Extract the amount written in words, the amount in digits, the name of the payee, the date on the cheque, and the bank's name from the image.
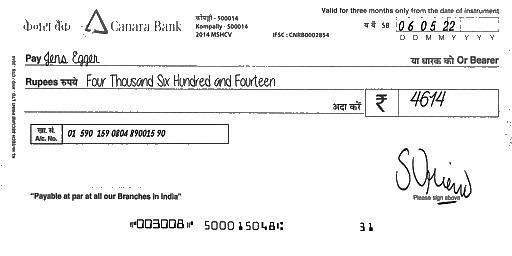
amt_in_words: Four Thousand Six Hundred and Fourteen
amt_in_figures: 4614
payee_name: Jens Egger
bank_name: Canara Bank
cheque_date: 06/05/22